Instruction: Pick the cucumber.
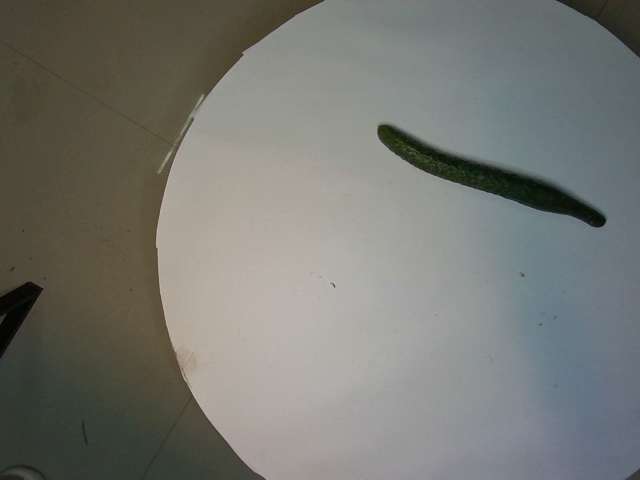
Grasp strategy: vertical